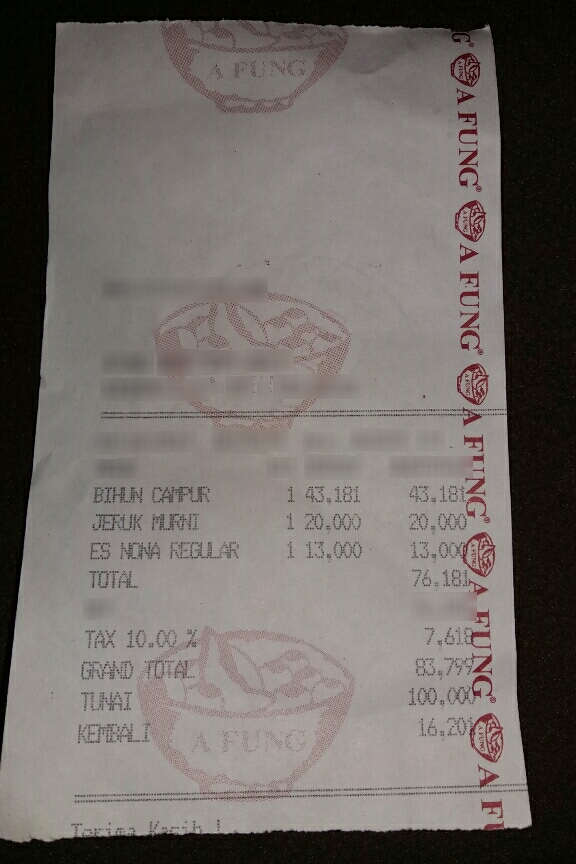
Number of items: 3
Subtotal: 76,181
Tax: 7,618
Total: 83,799
OCR text regions:
text: BIHUN
text: CAMPUR
text: 1
text: 43,181
text: 43,181
text: JERUK
text: MURNI
text: 1
text: 20,000
text: 20,000
text: ES
text: NONA
text: REGULAR
text: 1
text: 13,000
text: 13,000
text: TOTAL
text: 76,181
text: TAX
text: 10.00
text: %
text: 7,618
text: GRAND
text: TOTAL
text: 83,799
text: TUNAI
text: 100,000
text: KEMBALI
text: 16,201